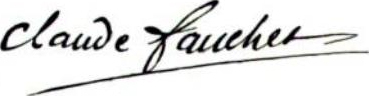
Signature of: claude fauchet